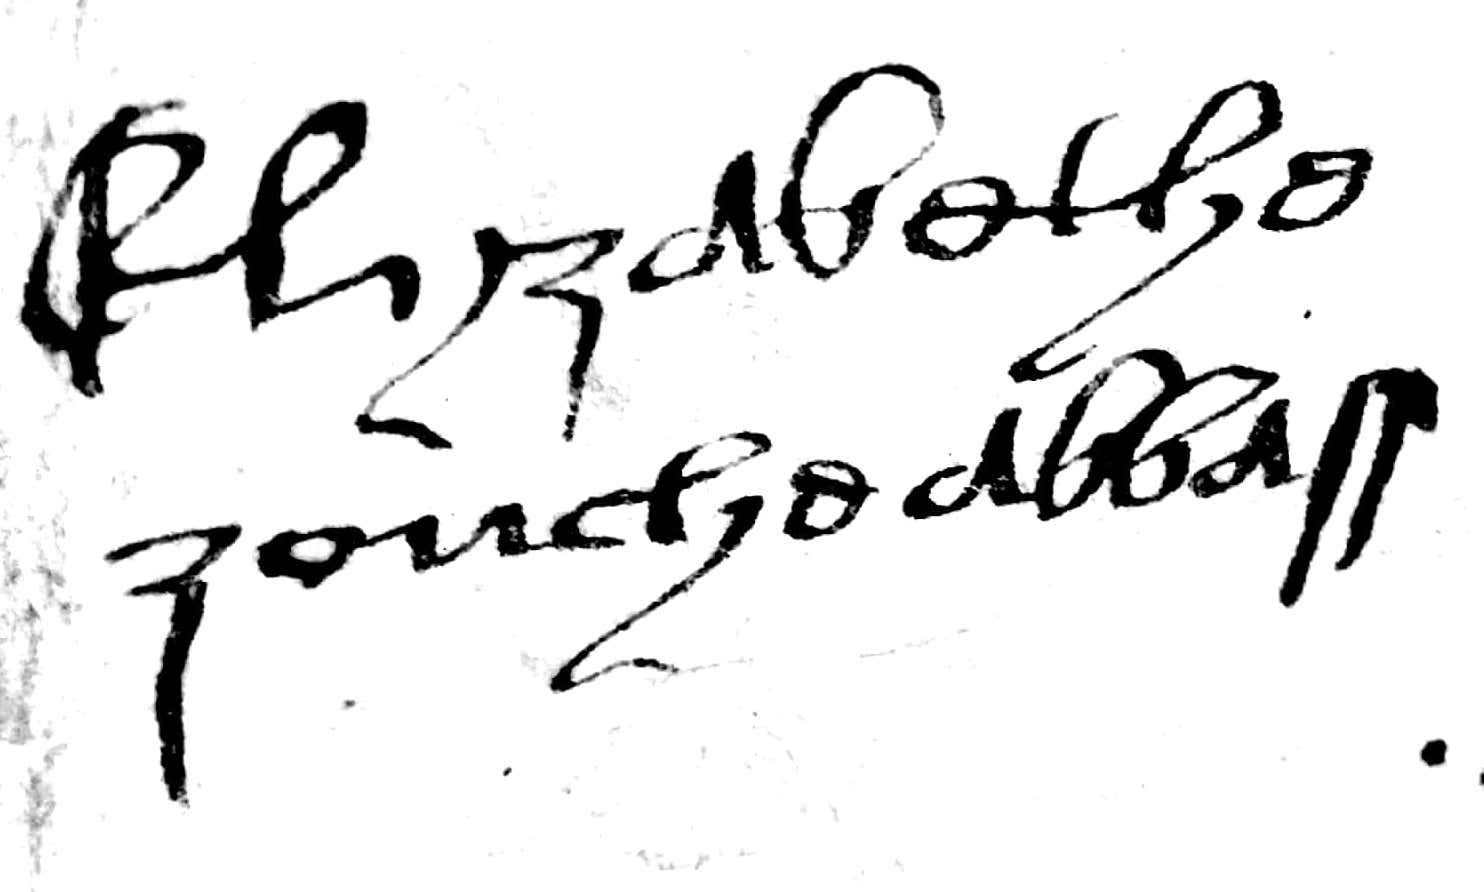
Signature of: elizabeth zouche